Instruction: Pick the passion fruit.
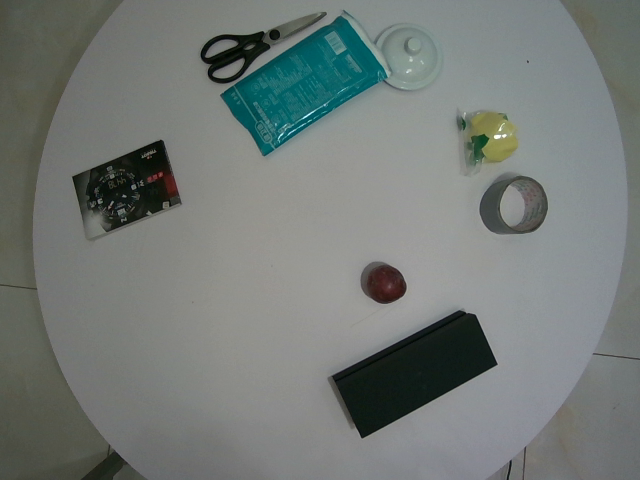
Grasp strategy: vertical